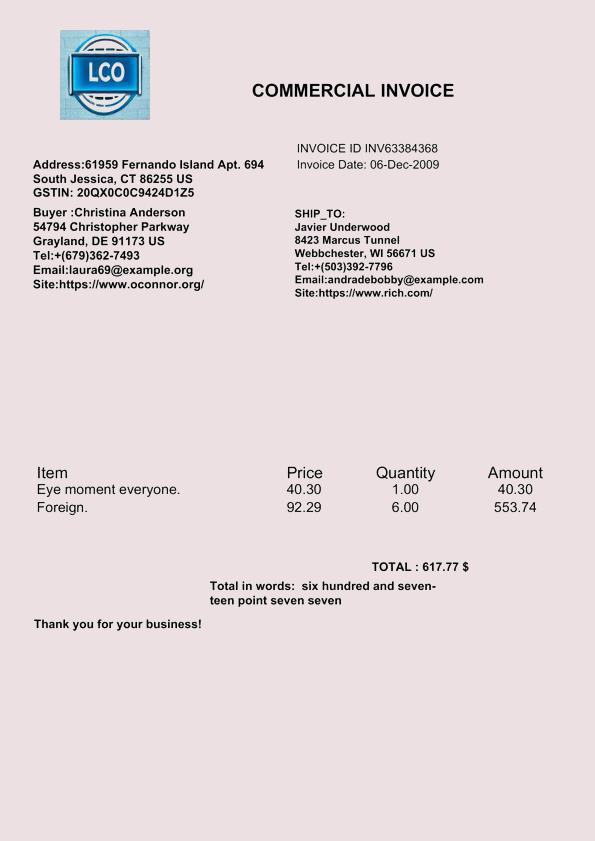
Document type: Invoice